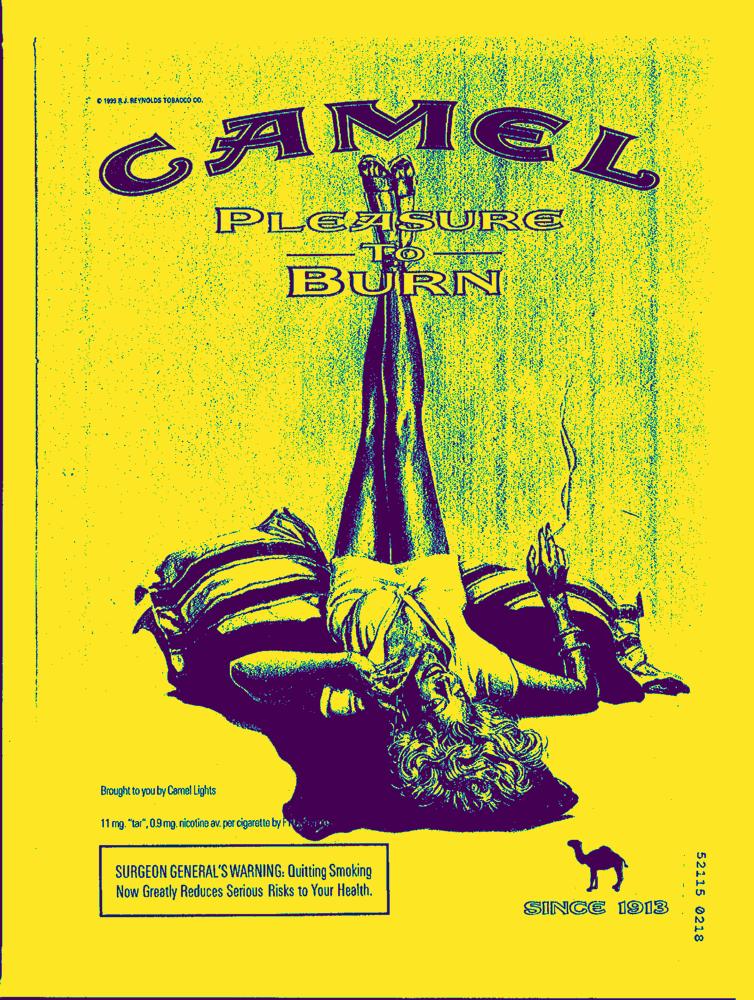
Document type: AD